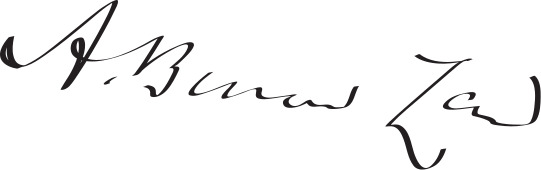
Signature of: bonar law